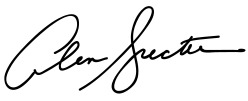
Signature of: arlen specter